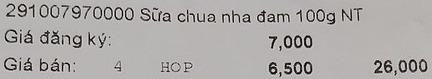
291007970000 Sữa chua nha đam 100g NT
Giá đăng ký: 7,000
Giá bán: 4 HOP 6,500 26,000